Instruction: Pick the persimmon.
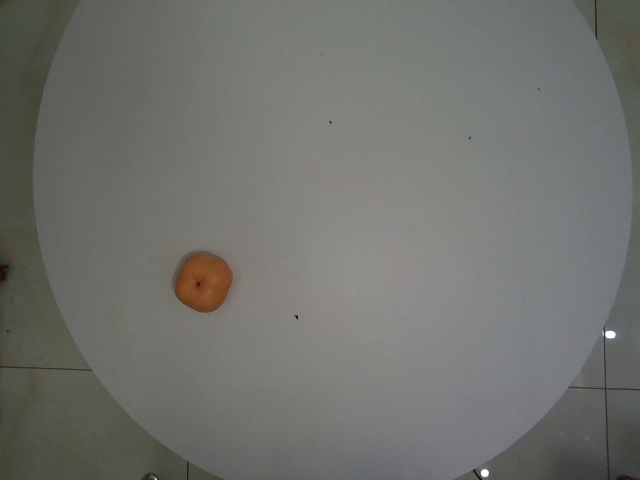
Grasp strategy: vertical